Question: Explain the disease:
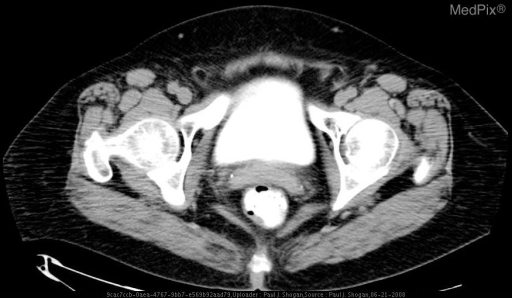
Answer: The disease is discussed as: Colovaginal fistula, which is an abnormal communication between the colon and vagina is most frequently caused by diverticular disease.  The sigmoid colon is most commonly affected, and most women who develop a sigmoidovaginal fistula have a history of a hysterectomy.  Other causes included neoplasms, inflammatory bowel disease, radiation, infection, and trauma.

Rectovaginal fistulas represent a small portion of all anorectal fistulas, and are frequently secondary to obstetric complications, perineal infections, neoplasms such as colorectal adenocarcinoma or cervical cancer, radiation, trauma, and inflammatory bowel disease (ulcerative colitis).  Diverticular disease, which is typically absent in the rectum, is not a factor.

Patients with colovaginal fistulas may present with feces, flatus, or mucus discharge from the vagina.  Anal incontinence may also be present secondary to anal sphincter compromise.

Although the clinical symptoms, particularly the passage of feces through the vagina, indicate the presence of a fistula, its detection is often difficult unless a large communication is present. Vaginography and barium enema in conjunction with physical examination have traditionally been used for diagnosis.  CT, MR imaging, and endorectal US are alternative imaging modalities.

Colovaginal fistulas are managed surgically, by takedown of the fistula with colon resection and primary anastomosis.  Conservative management may be attempted in poor surgical candidates.